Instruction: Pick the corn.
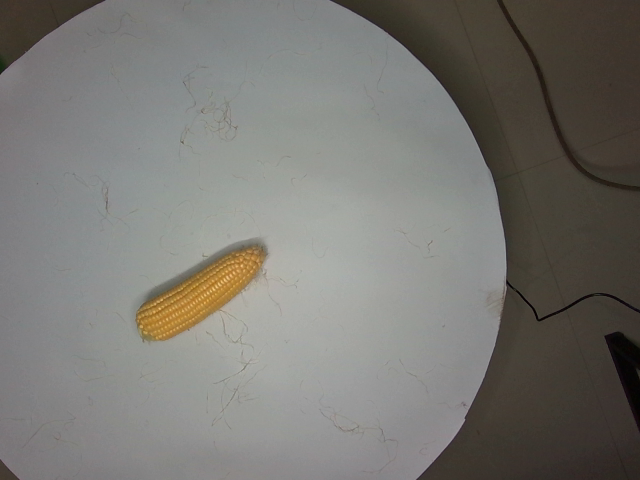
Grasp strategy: vertical